Question: What are the imaging findings?
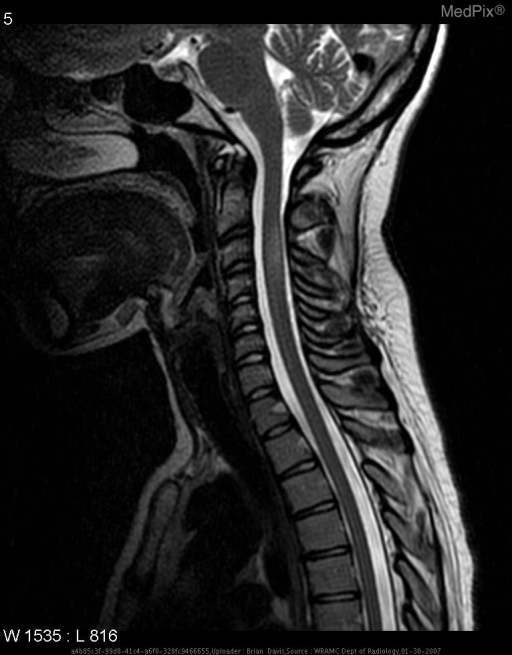
Answer: The imaging shows The cervical spine demonstrates T2 hyperintensity within the cord at C3 and C4 with mild expansion of the cord.

Enhancement in the right side of the brain and enhancement adjacent to the posterior horn of the left lateral ventricle are well visualized on axial T1 post gadolinium MRI.

These high signal lesions are consistent with demylination. Image taken 11 days after initial MRI. The cervical spine demonstrates moderate interval decrease in the T2 hyperintensity within the cord at C3 and C4 with mild expansion of the cord. There is resolution of the previously noted enhancement of this lesion. No new lesions are identified.